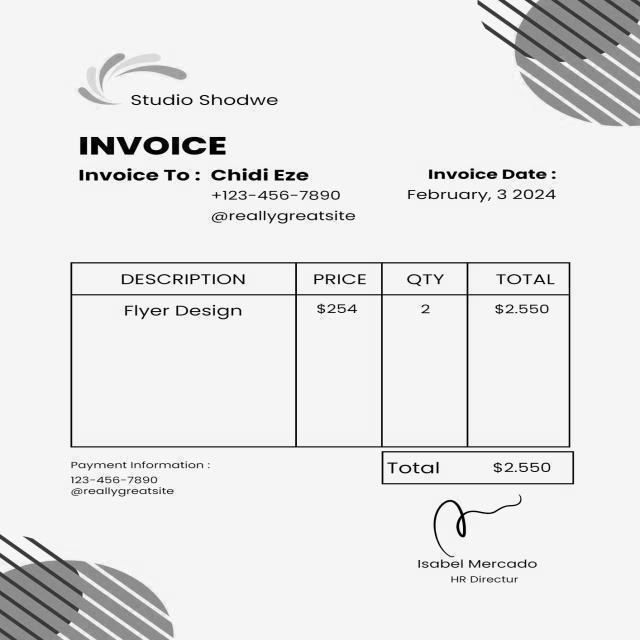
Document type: Invoice